Patient: Male, age 64
A 64-year-old man was admitted with a history of severe right pleuritic chest pain of a few days duration. He had been treated for diabetes mellitus and hypertension for twenty years, which were well controlled, without any complications. He also had a history of pulmonary tuberculosis, but denied alcoholism and drug abuse.
On admission, he had respiratory symptoms, including a mild cough, yellowish sputum and severe right pleuritic chest pain. He also had mild fever, with a body temperature of 37.3C, pulse rate 103/min, respiratory rate 18/min and blood pressure 150/80 mmHg. A chest examination revealed decreased breathing sound in the right lower lung. Laboratory studies revealed the following values: leukocytes 21,500/cu mm with 84% segmental neutrophil, 3% band forms, 10% lymphocyte and 4% monocytes; arterial pH 7.41, PCO2 37.5 mmHg, PO2 60.7 mmHg on room air.
The chest radiography taken on admission revealed a loculated pleural effusion, with suspicious consolidation in the right lower lung. A blood culture was obtained and treatment was started with intravenous antibiotics (cefpiramide 1 g every 12 hours and amikacin 500 mg every 24 hours). Sono-guided thoracentesis was performed. The pleural fluid contained a pus-like material: WBC > 1,000/mm3 almost PMNL; glucose 346 mg/dL; protein 4.3 mg/dL; LDH 2211 u/L. Bacteria, fungi and tuberculosis cultures were all negative, as were the blood and sputum cultures. On the fifth day of hospitalization, chest radiography revealed an air cyst and air fluid level in the right lower lung (Figure 1). On the ninth day, the size of the air-cyst had rapidly increased to about 9x11 cm in size; the air fluid level had also increased (Figure 2A).
Computed tomography of the chest was performed, and the enhanced chest CT scan showed a 9x11 cm-sized thin-walled cavitary lesion, with an air fluid level, pleural effusion and consolidation in the right lower lung (Figure 2B).
A percutaneous pig-tail catheter was inserted into the pneumatocele with the air fluid level, and foul-odored pus drained. The bacterial culture was positive for Bacteroid species, Peptostreptococcus asaccharolyticus and Fusobacterium species. On the same day, antibiotics were changed to intravenous clindamycin, 600 mg every 8 hours. On the next day, after percutaneous catheter drainage, the patient became afebrile, and the size and amount of the air fluid level of the pneumatocele progressively decreased. On the twenty-seventh day, there was no further drainage and the catheter was removed. Eventually, the patient was discharged on the thirty-sixth day of hospitalization.
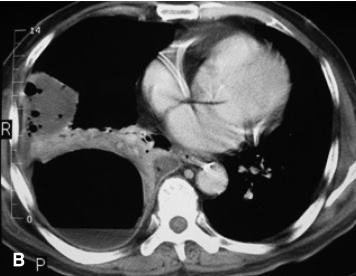
Image caption: (B) Enhanced chest CT scan showed a 9x11 cm sized, thin-walled cavitary lesion, with an air-fluid level, pleural effusion and consolidation in the right lower lung.